Question: What is the suspected problem?
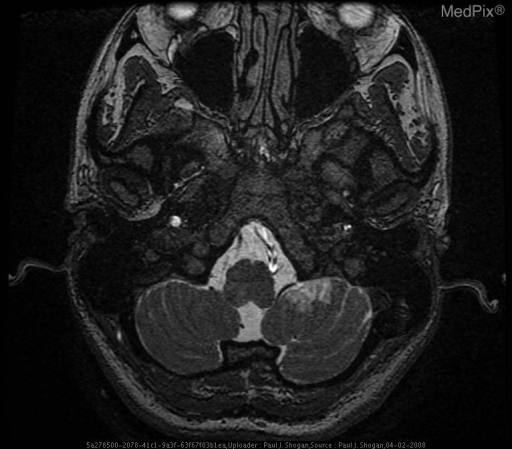
Answer: The findings suggest Occlusion of the right vertebral artery at the C1-2 level with subacute infarction of the right lateral medulla oblongata, and chronic infarction of the left flocculonodular lobe, as a result of traumatic chiropractic cervical manipulation.. FIESTA 3D axial image at the level of the medulla oblongata and flocculonodular lobe reveal loss of the normal signal within the right vertebral artery.  Additionally, abnormal increased signal is noted within the left flocculonodular lobe.. The patient might have a history of 28 y.o. woman, four months postpartum, with onset of neck pain, severe vertigo associated with severe vomiting, anesthesia of the right hemi-facial region and loss of sensation in the region of the left upper and lower extremities immediately following cervical chiropractic manipulation.  The patient was unsuccessfully treated for vertigo associated with Meniere’s disease. The patient underwent a second cervical chiropractic treatment 15 days later, and presented with recurrent severe vertigo and associated hemi-anesthesia and difficulty phonating.  Imaging was obtained one month following the initial chiropractic treatment.